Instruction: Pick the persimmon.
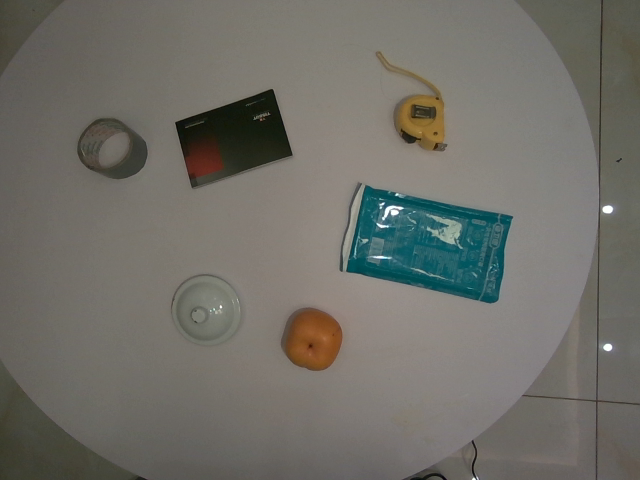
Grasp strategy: vertical